Question: What was observed in the imaging?
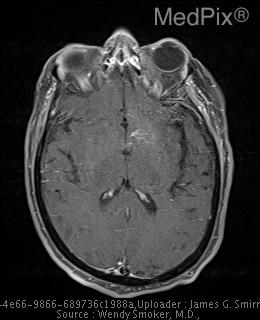
Answer: The imaging shows 1.	Outside head CT reported small 1cm homogenously round hyperdense lesion in left frontal lobe as an intraparenchymal hemorrhage (IPH).
2.	Head CT in our hospital 5 hours later: stable 1 cm homogenously round hyperdense lesion,   suspicious for cavernoma, suggest MRI for confirmation.
      3. Brain MRI later shows classic “popcorn” appearance on T2-weighted image with low T2 signal in the periphery of the lesion consistent with  cavernoma. In addition, small deep frontal vessels, draining towards the left ventricle, are noted on the post-contrast T1W image, consistent with a developmental venous anomaly (DVA). There is enhancement of the lesion. No mass effect, nor surrounding edema..